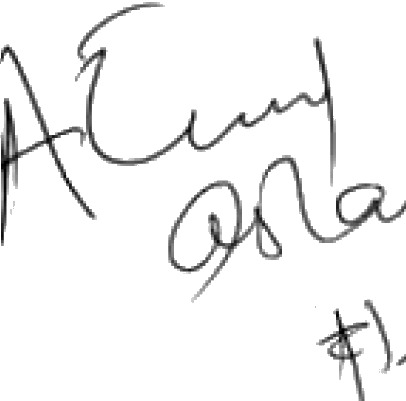
Signature of: atif aslam